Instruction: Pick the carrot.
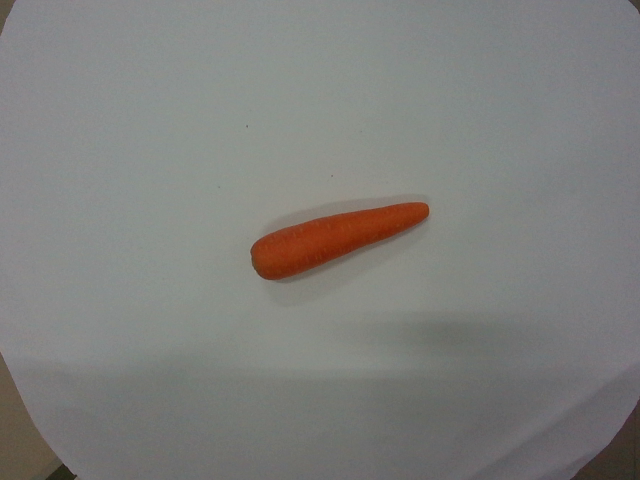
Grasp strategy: vertical